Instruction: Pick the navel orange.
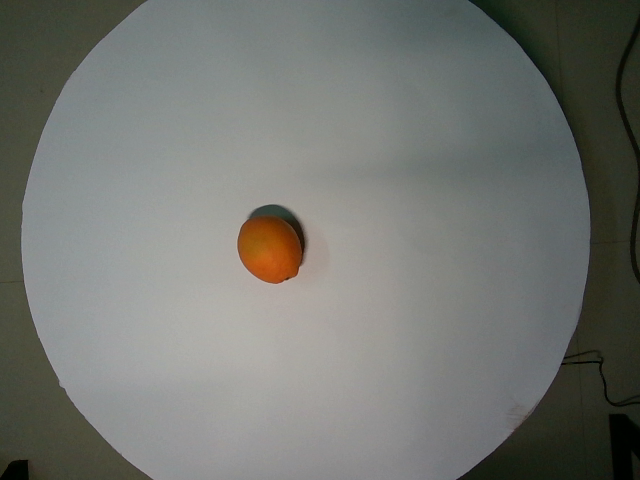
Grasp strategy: vertical